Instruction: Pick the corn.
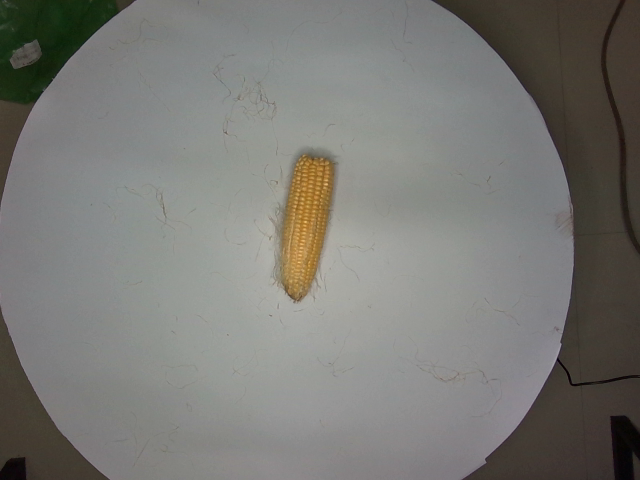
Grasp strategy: vertical